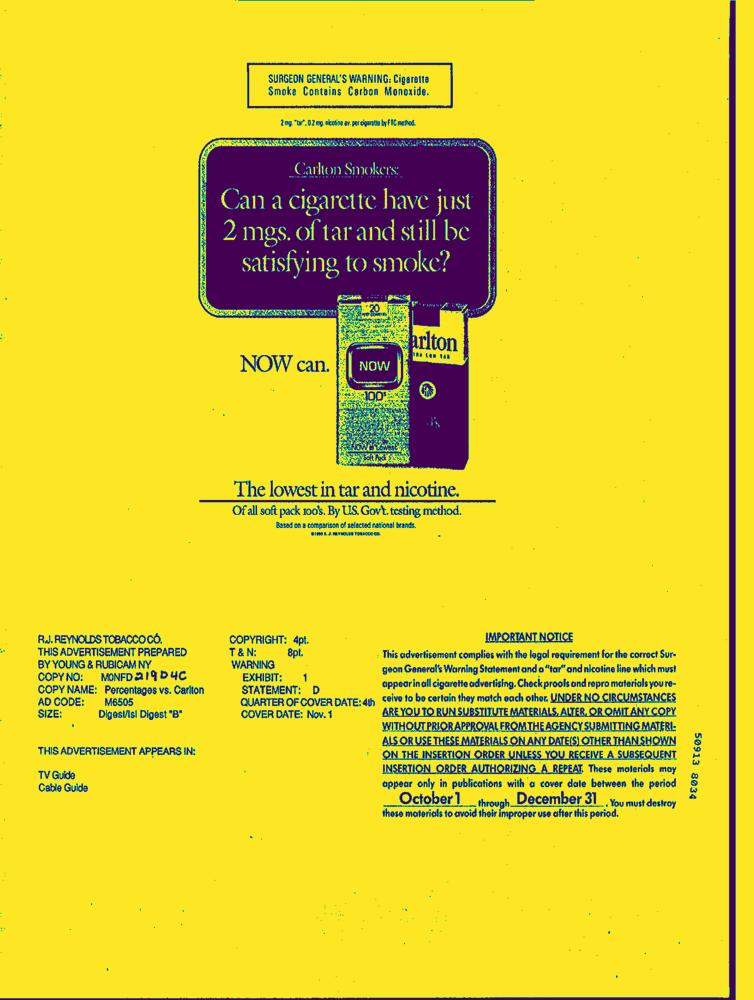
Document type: AD